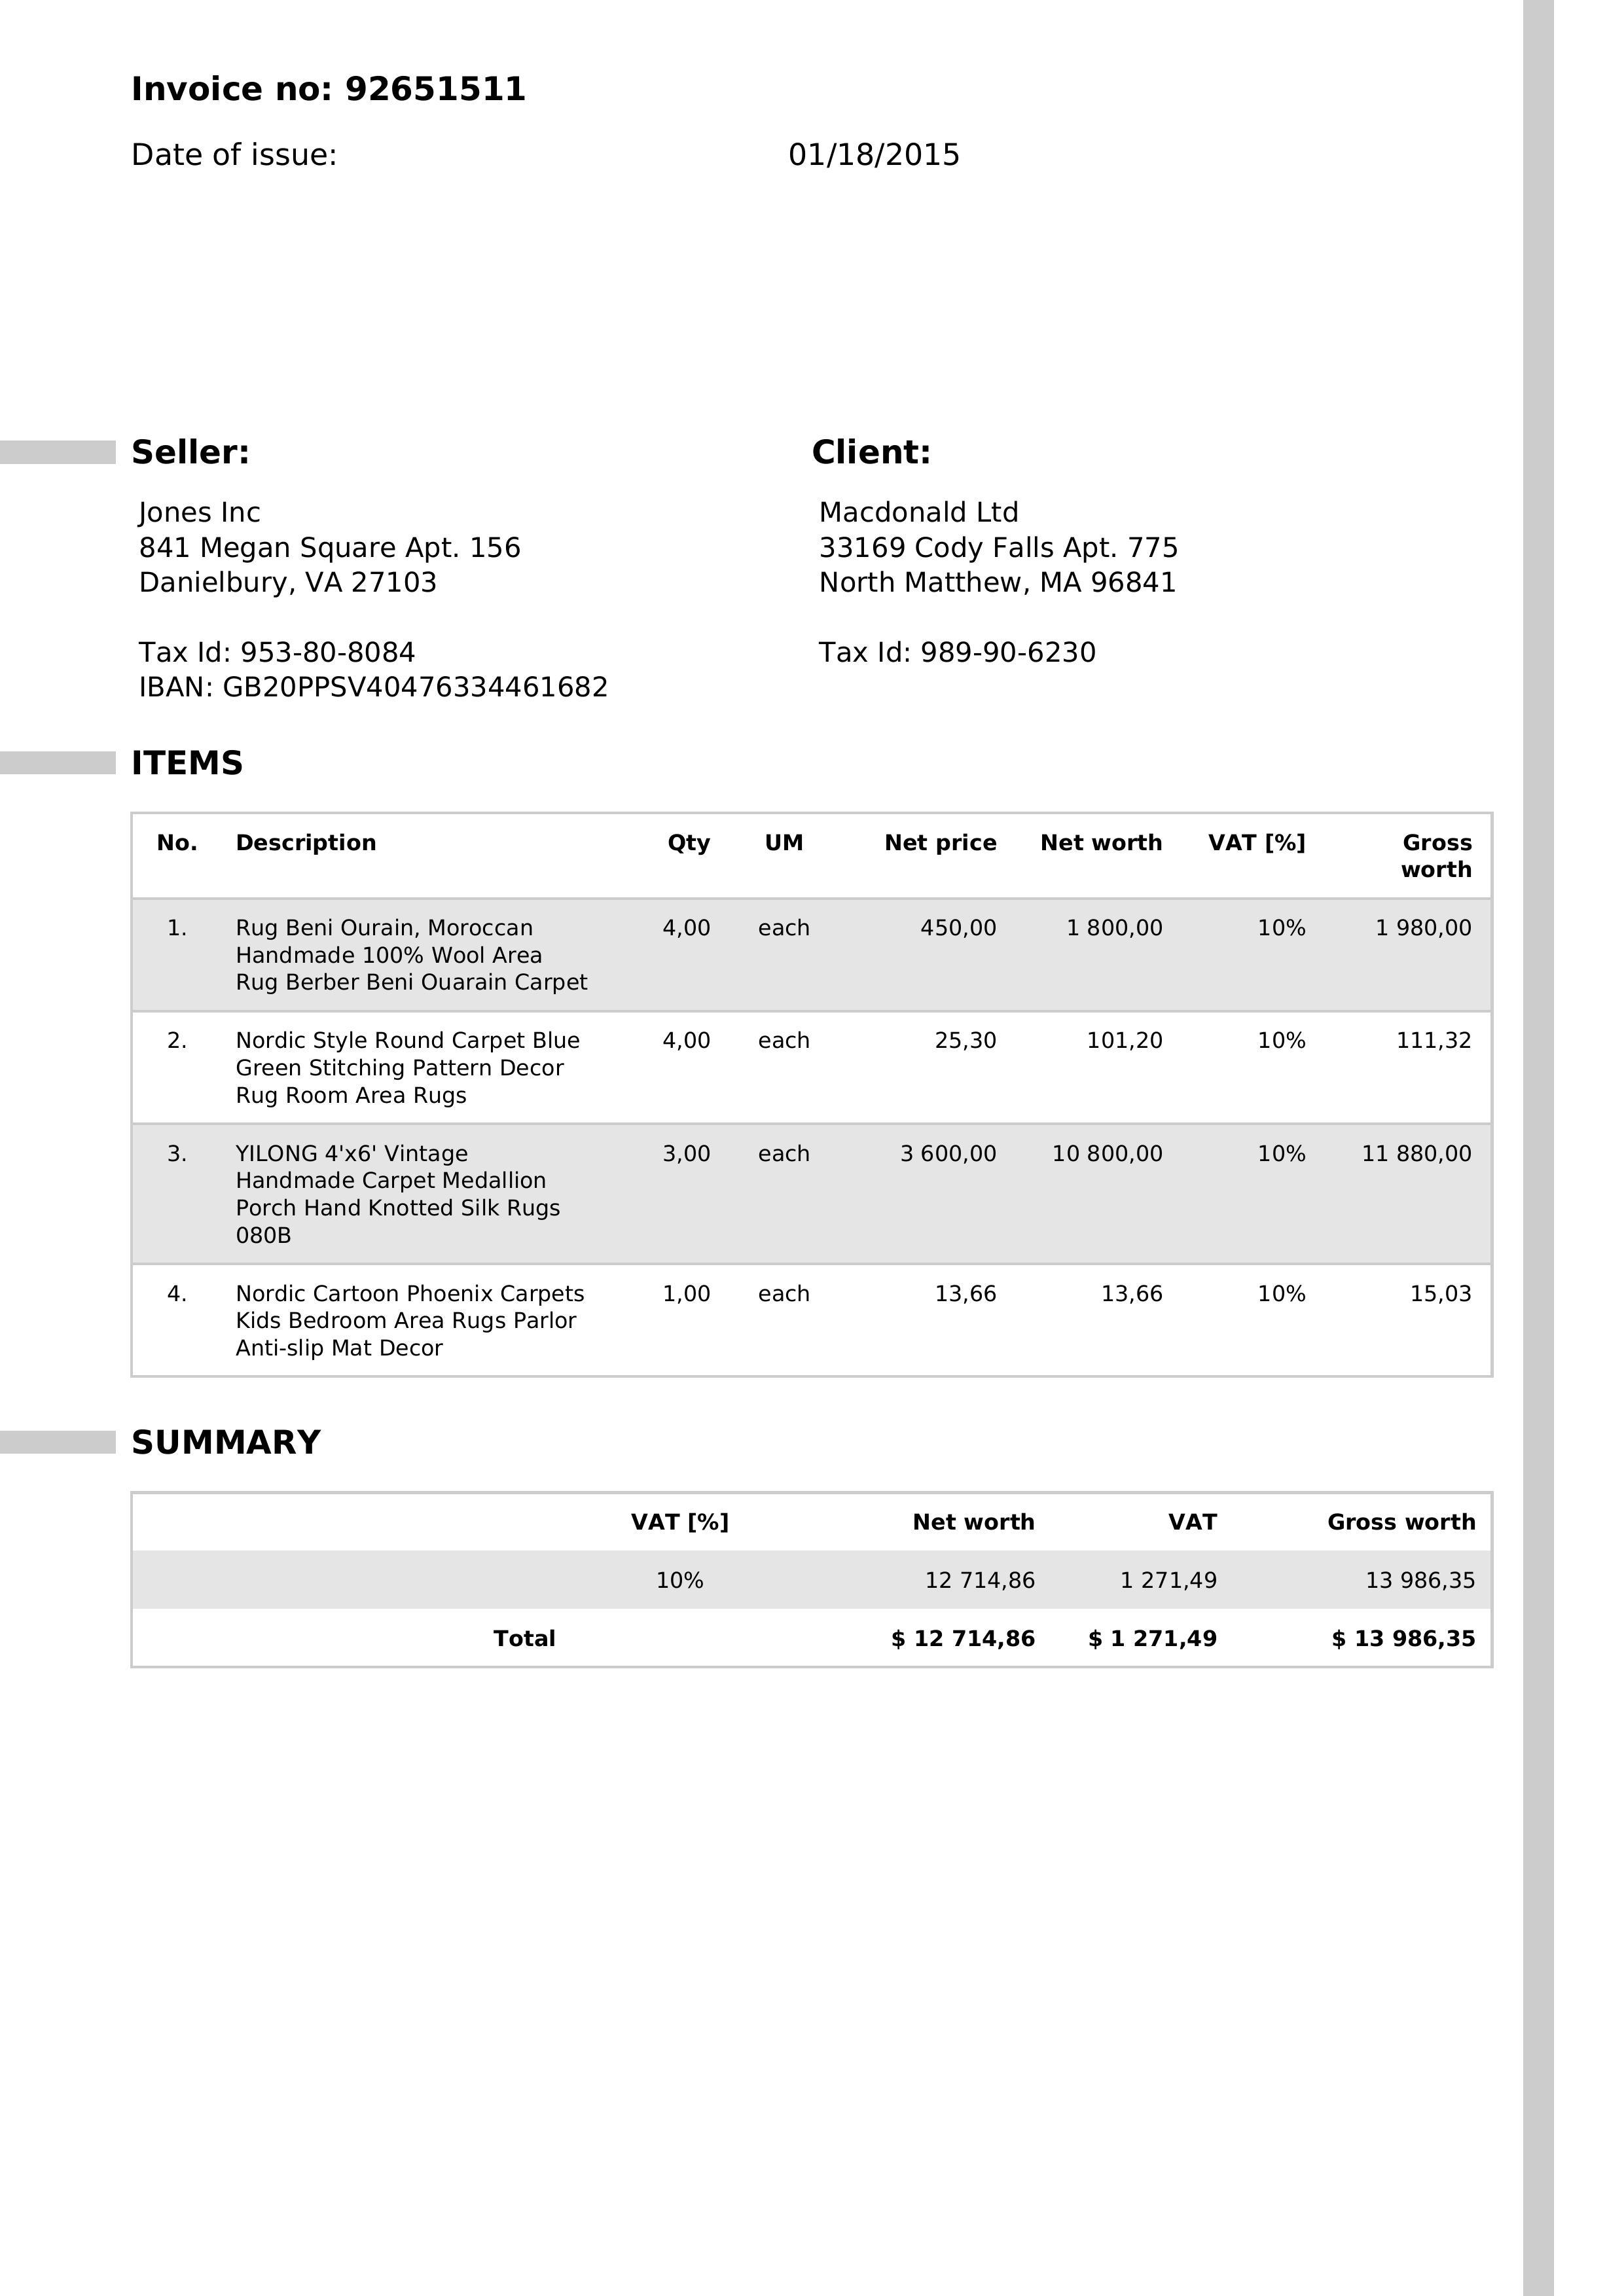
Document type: Invoice